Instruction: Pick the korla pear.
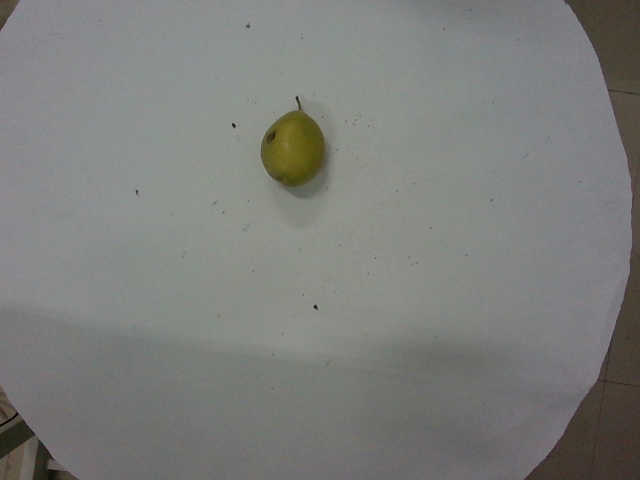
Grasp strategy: vertical